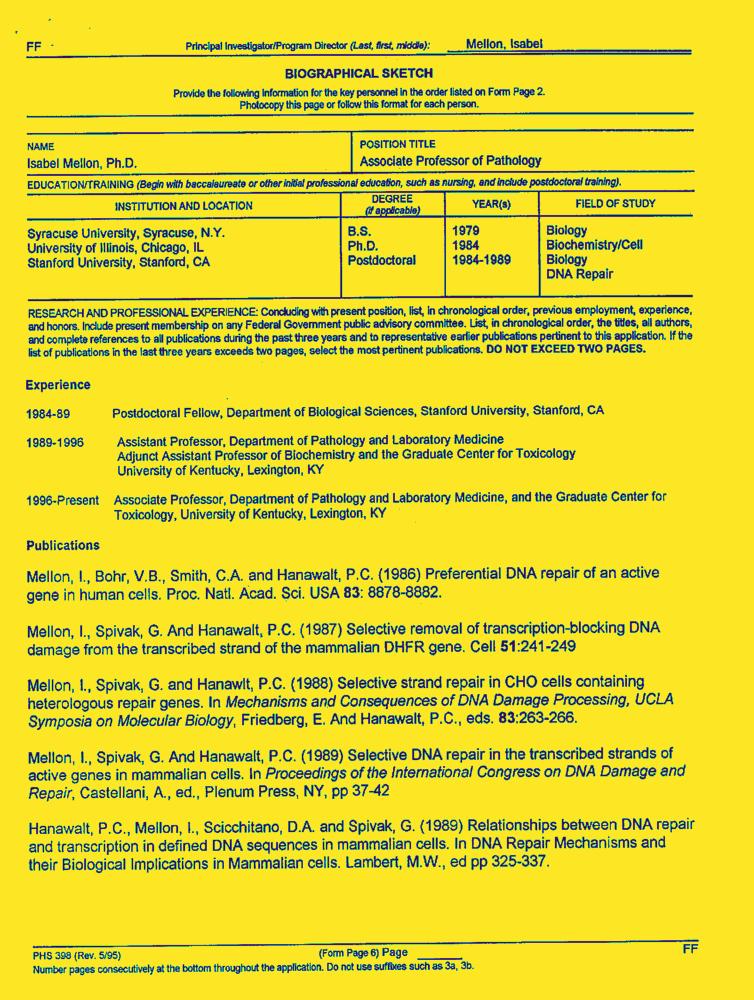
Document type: Resume-Doc